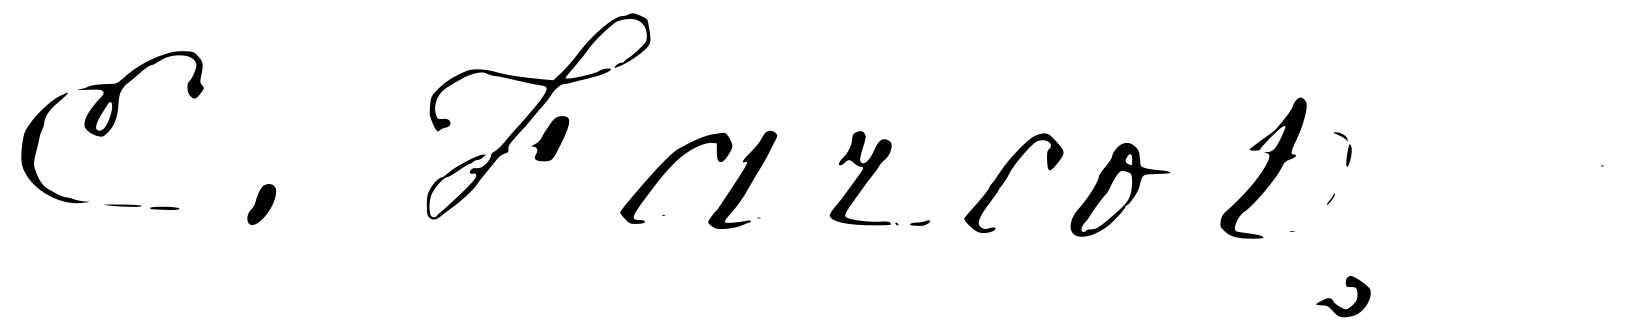
Signature of: eugène farcot